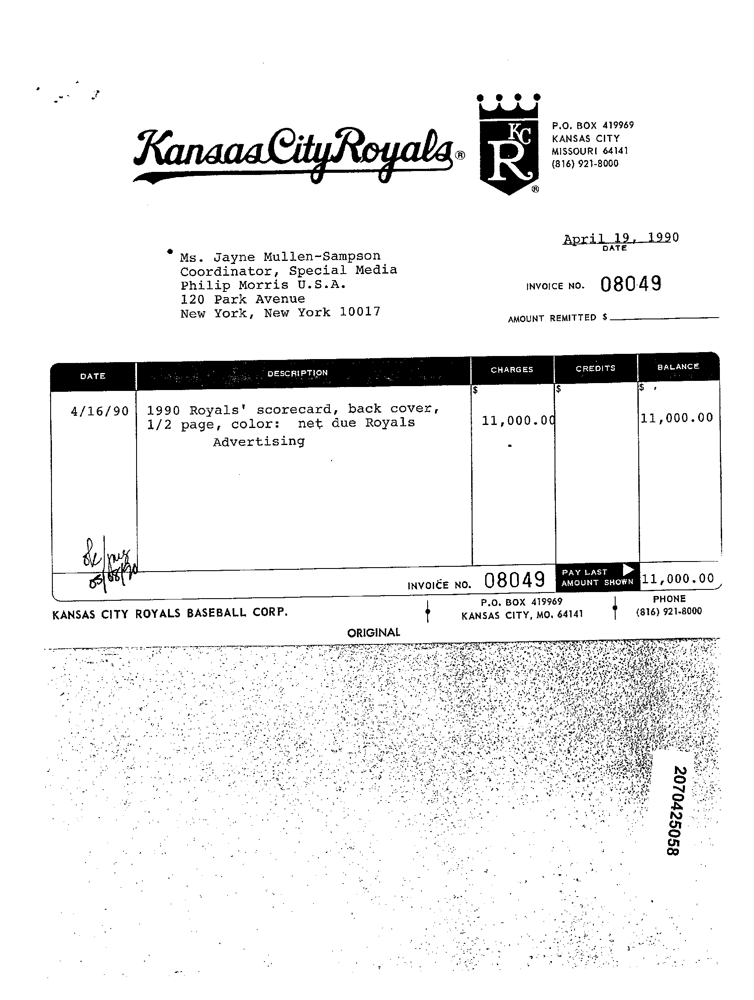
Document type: Invoice